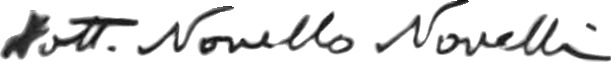
Signature of: novello novelli